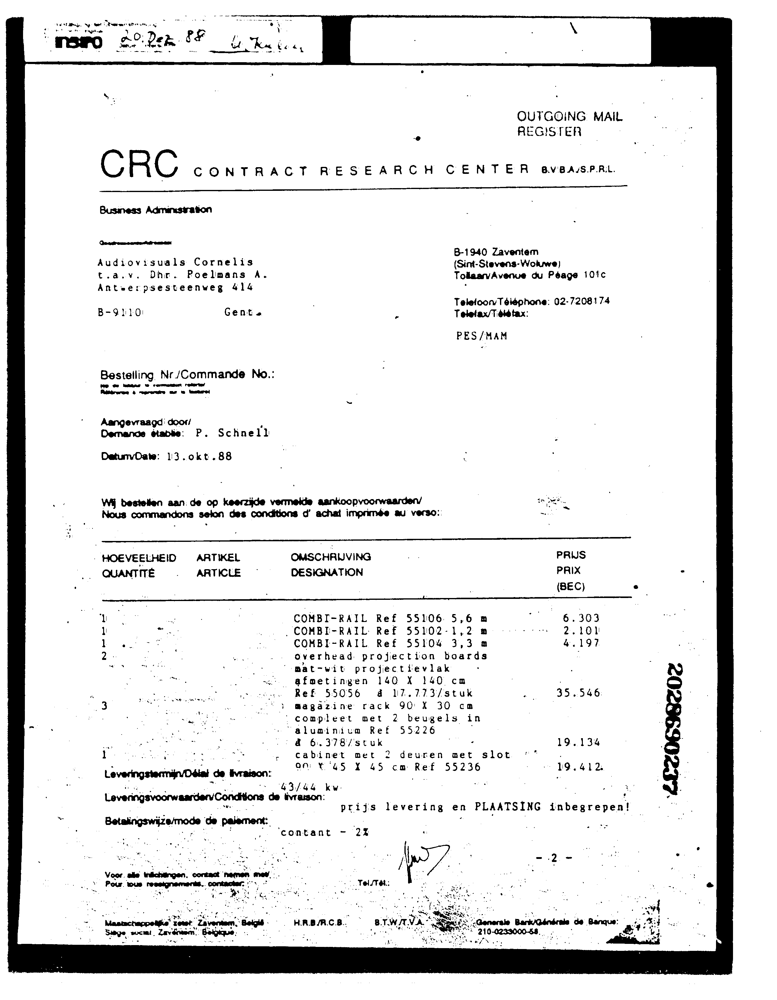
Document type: Invoice